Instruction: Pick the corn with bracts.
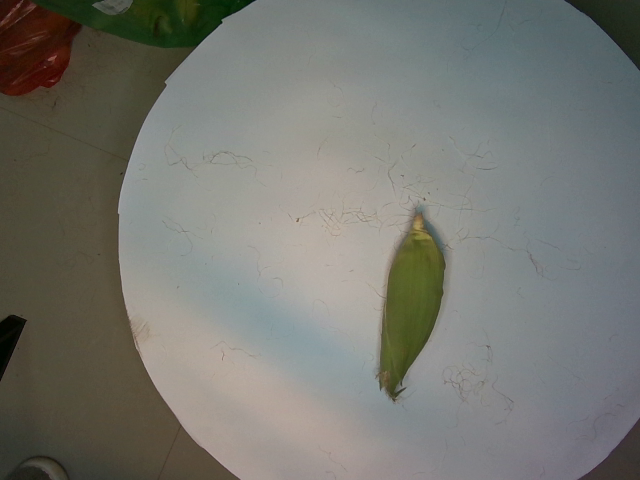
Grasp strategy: vertical